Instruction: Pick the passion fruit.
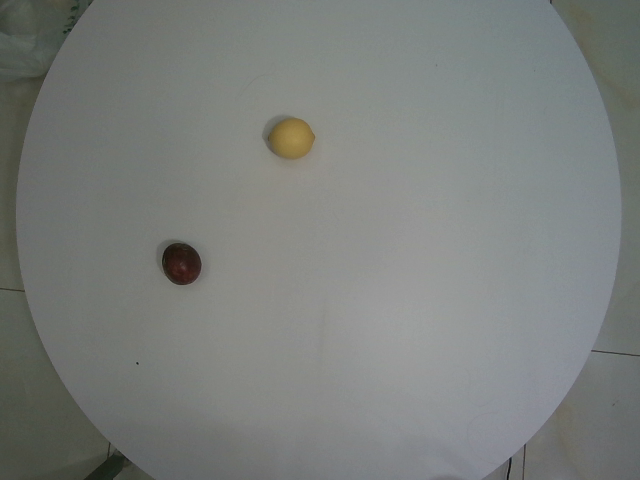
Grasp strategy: vertical